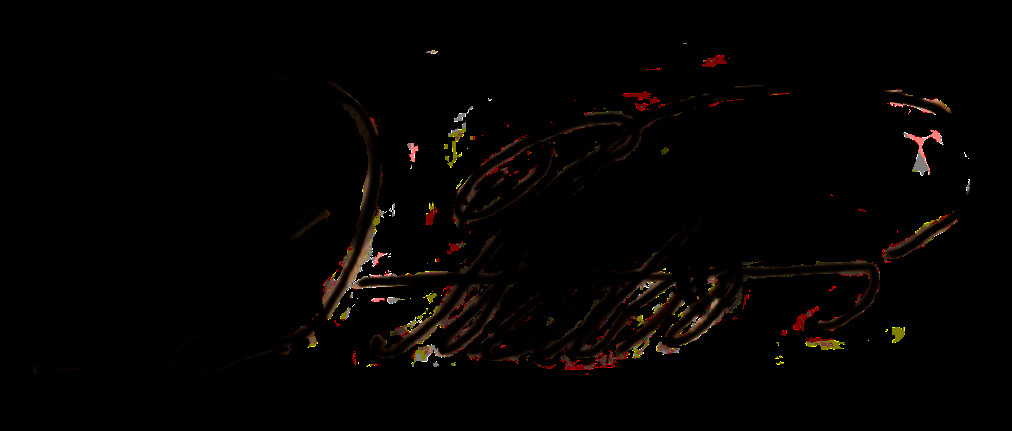
Signature of: pedro i of brazil